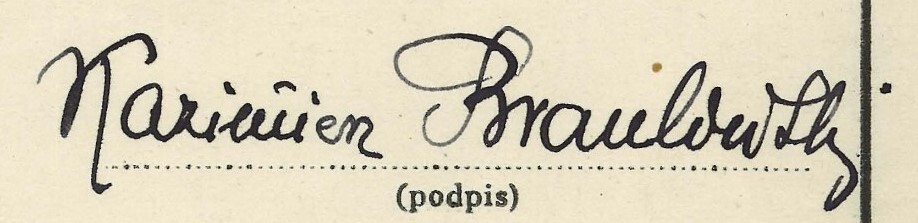
Signature of: kazimierz brauliński